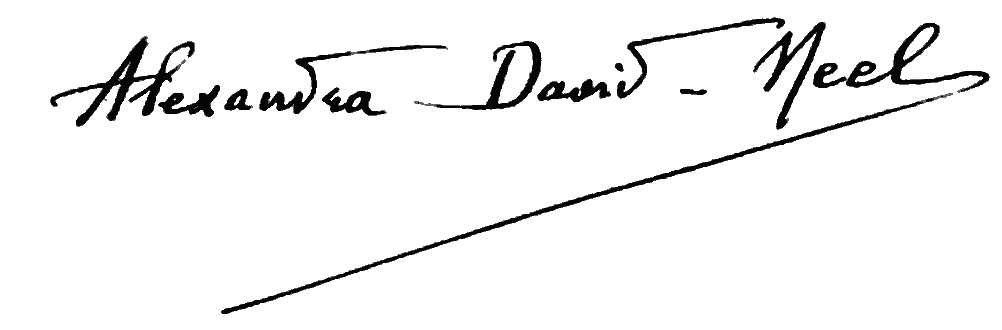
Signature of: alexandra david néel